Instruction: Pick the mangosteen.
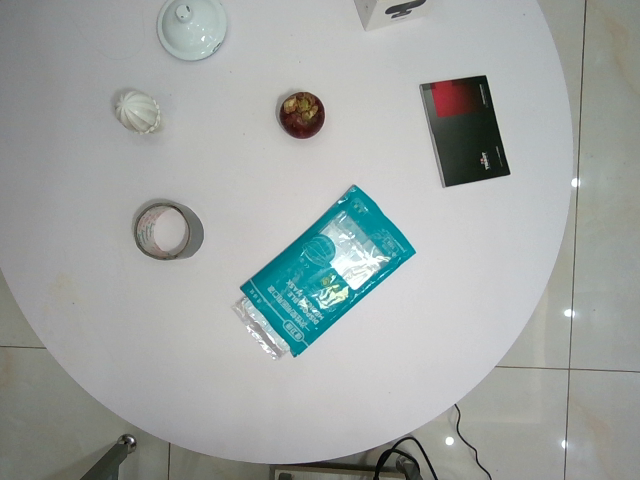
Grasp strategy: vertical